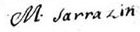
Signature of: michel sarrazin